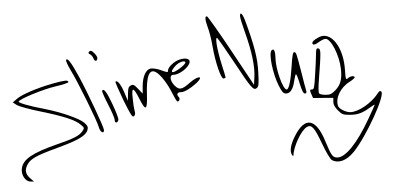
Signature of: young nudy